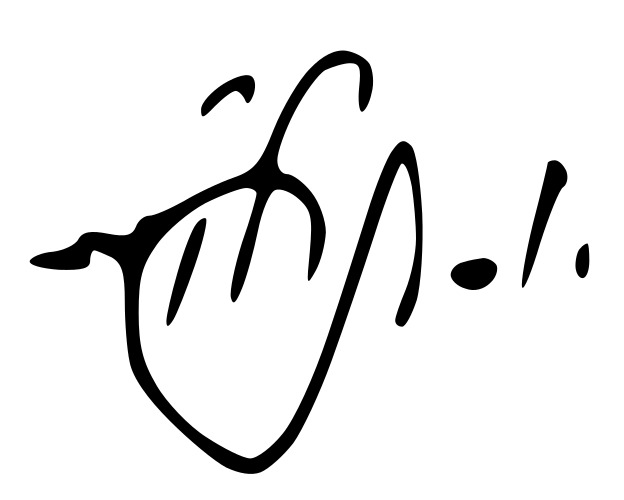
Signature of: yosef shalom eliashiv